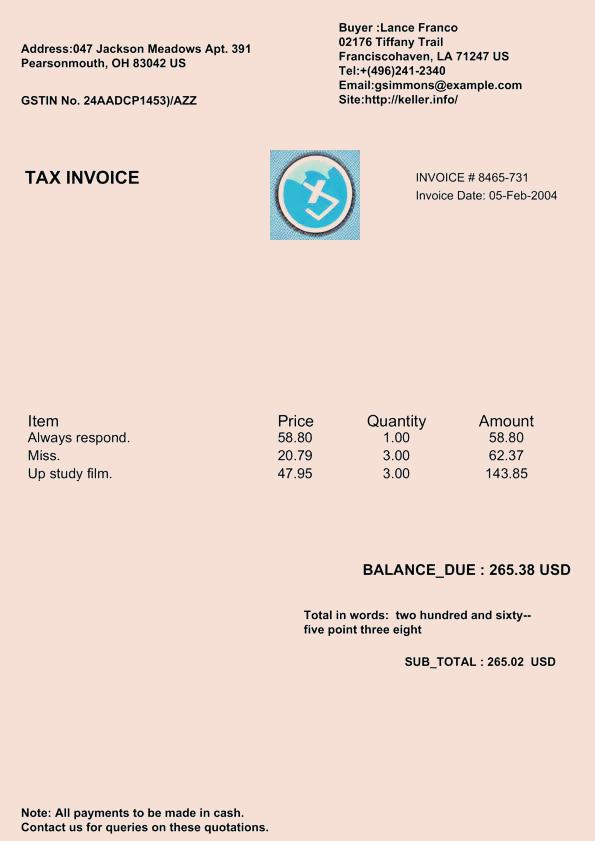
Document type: Invoice